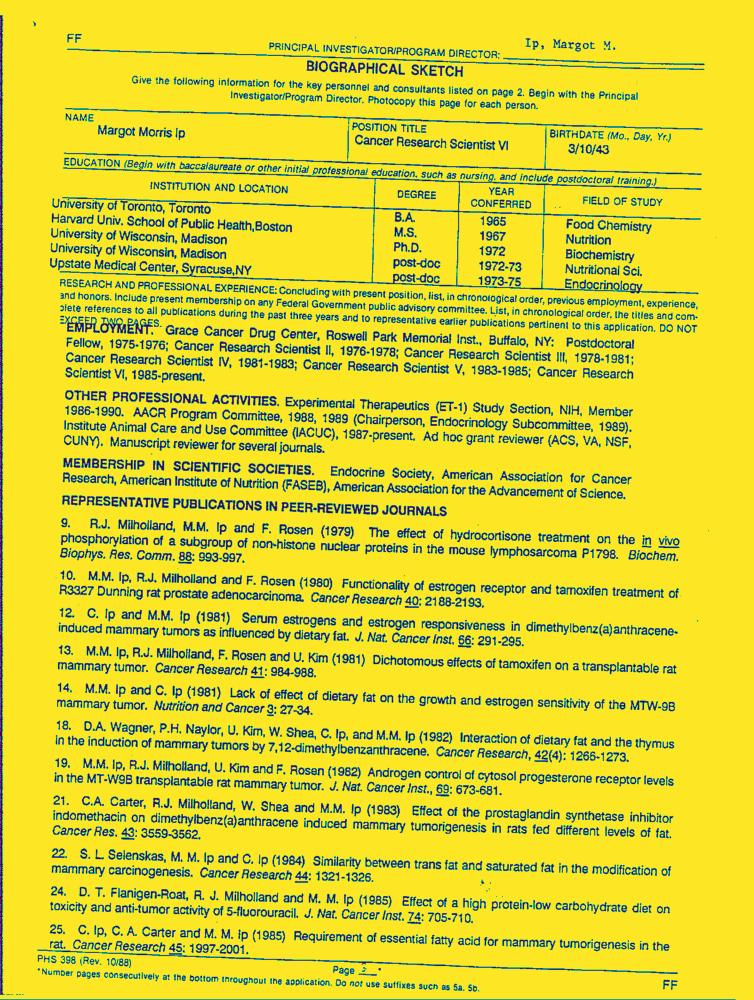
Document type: Resume-Doc